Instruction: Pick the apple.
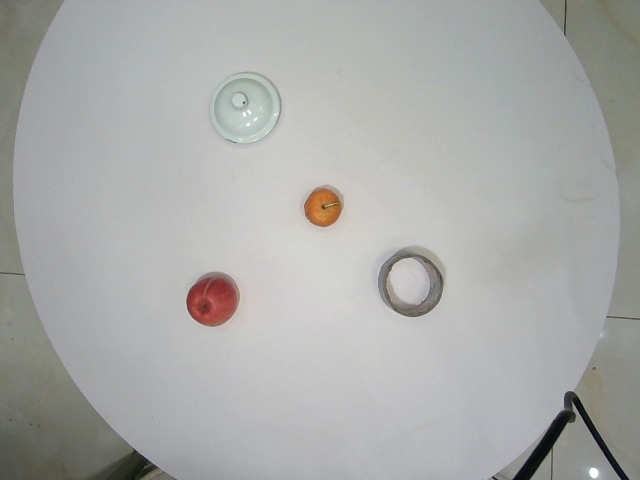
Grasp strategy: vertical